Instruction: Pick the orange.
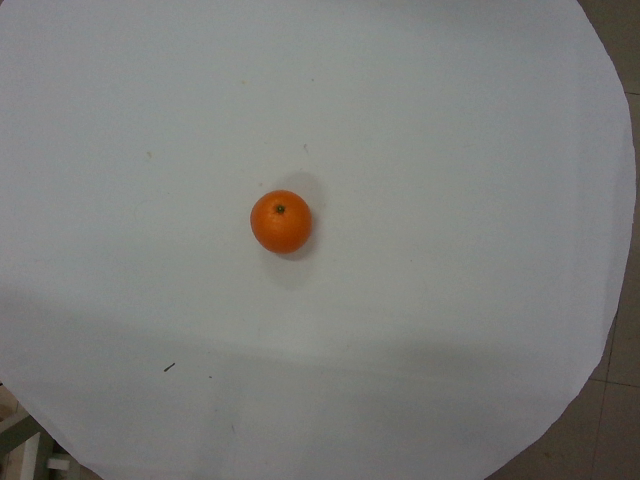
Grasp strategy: vertical